Question: Explain the disease:
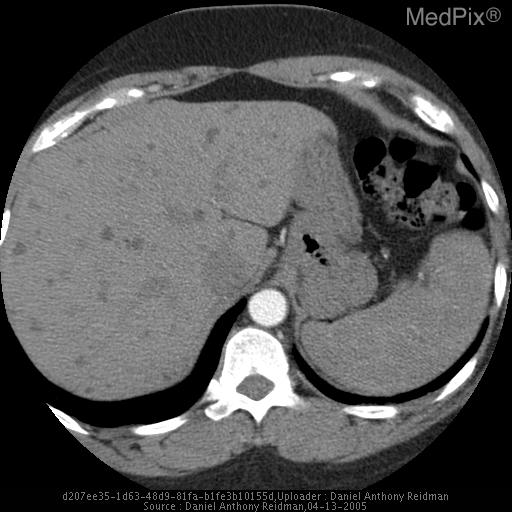
Answer: The disease is discussed as: Incidence: .15-2.8% of autopsies
Etiology: failure of involution of embryonic bile ducts
Associations: polycystic liver disease
Symptoms: asymptomatic

Bile duct hamartoma, aka von Meyenburg complex, is a benign tumor composed of disorganized bile ducts and ductules and fibrocollagenous stroma. Although bile duct hamartoma is benign, there have been reports of an association of cholangiocarcinoma with multiple bile duct hamartomas.
Bile duct hamartoma has a nonspecific imaging appearance and can simulate metastases or microabscesses. Therefore, histologic diagnosis is required.